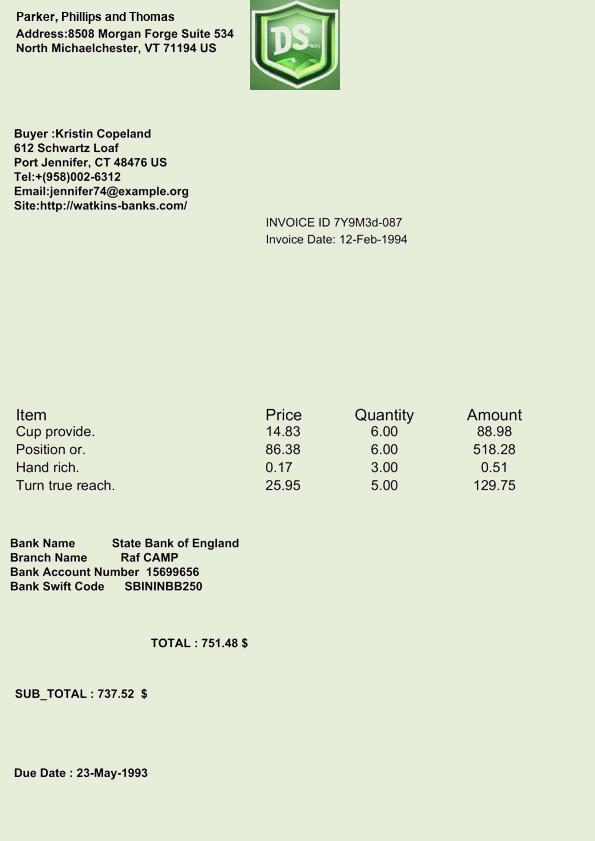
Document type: Invoice